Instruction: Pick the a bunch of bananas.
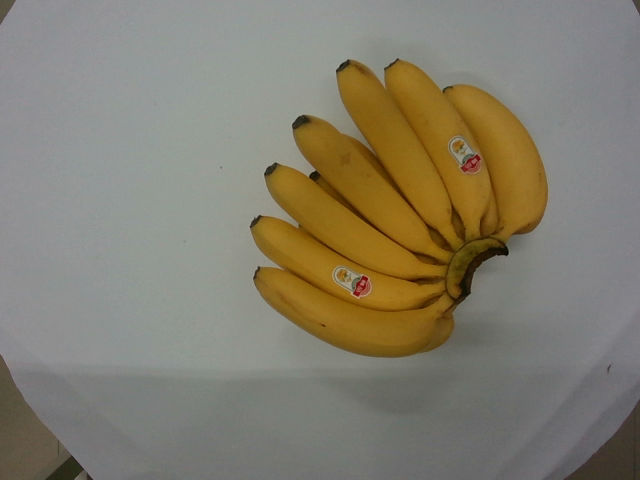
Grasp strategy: vertical